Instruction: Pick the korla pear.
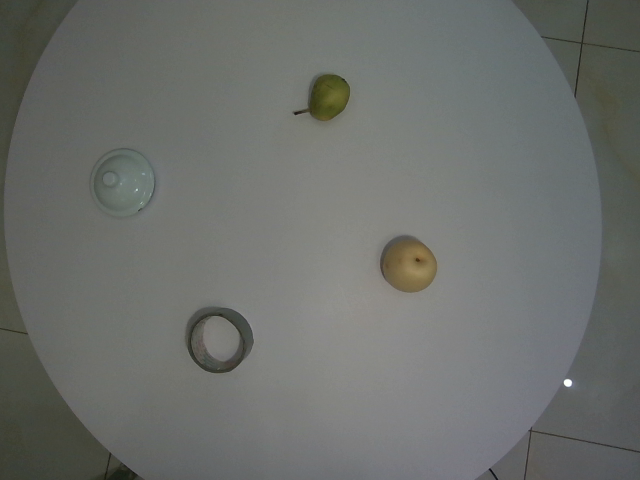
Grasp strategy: vertical